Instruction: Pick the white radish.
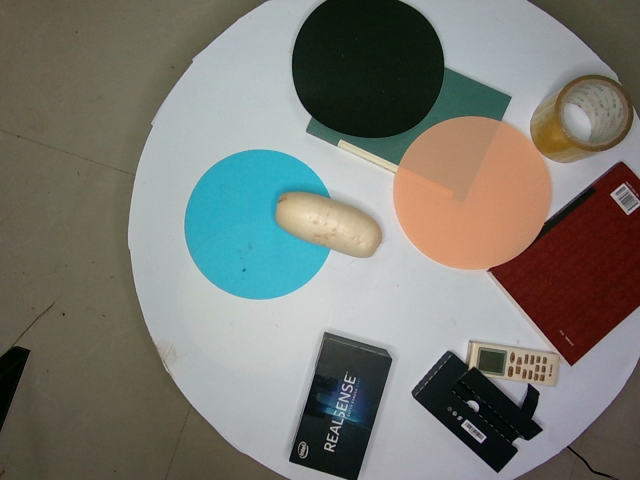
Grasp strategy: vertical